Question: How is the history relevant to the case?
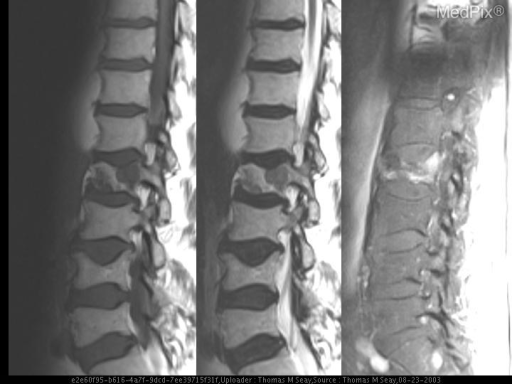
Answer: The patient's history of 74 year old male presenting with persistent low grade fevers. Previous history of cystoprostatectomy and right nephroureterectomy for transitional cell carcinoma of the bladder and right renal collecting system respectively. is key in understanding the case.